Question: What do the imaging results show?
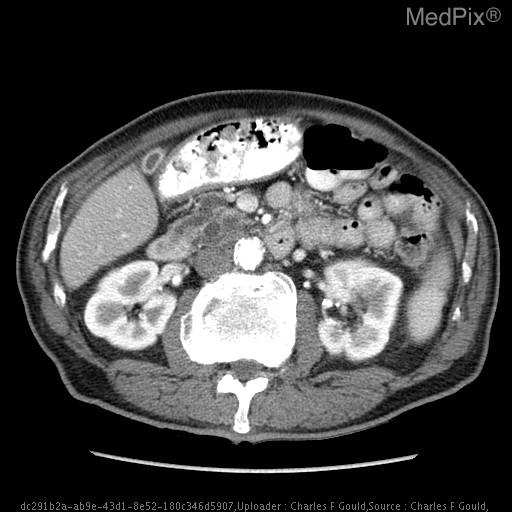
Answer: The imaging shows Lobulated multicystic lesion which involves the pancreatic head and uncinate process, predominantly.  The main pancreatic duct is dilated to 10mm and there is also branch duct involvement within the pancreatic body.  No mural nodules or solid masses are identified. Lobulated multicystic lesion which involves the pancreatic head and uncinate process, predominantly.  The main pancreatic duct is dilated to 10mm and there is branch duct involvement within the pancreatic body.  No mural nodules or solid masses are identified..